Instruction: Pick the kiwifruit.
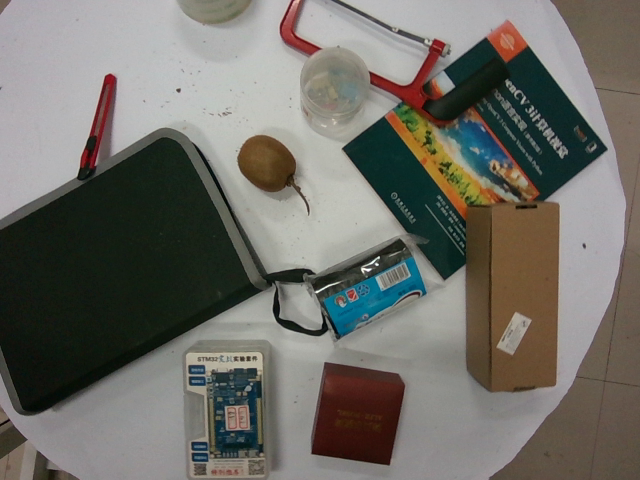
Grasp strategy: vertical